Question: What could the diagnosis suggest?
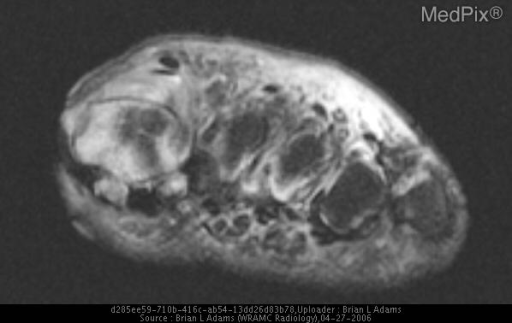
Answer: The possible diagnosis includes The image findings of these studies are definitive for osteomyelitis with cellulitis and myositis..